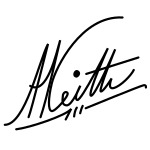
Signature of: alexander keith